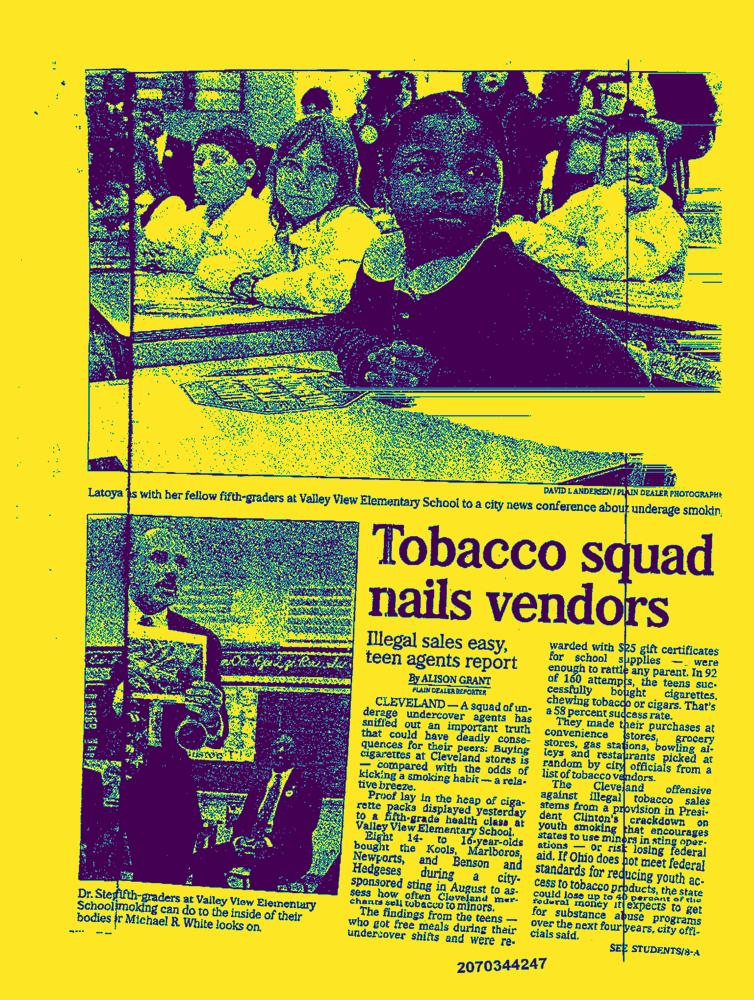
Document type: News-Article